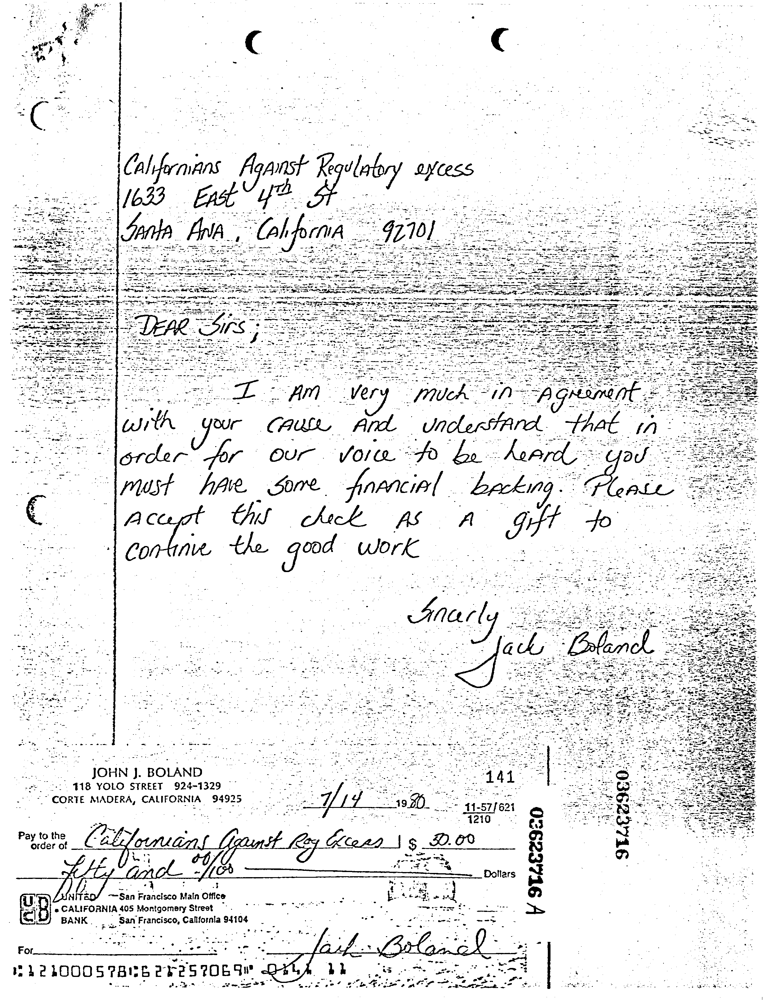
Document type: Invoice